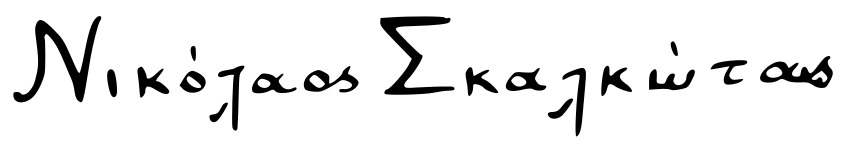
Signature of: nikos skalkottas